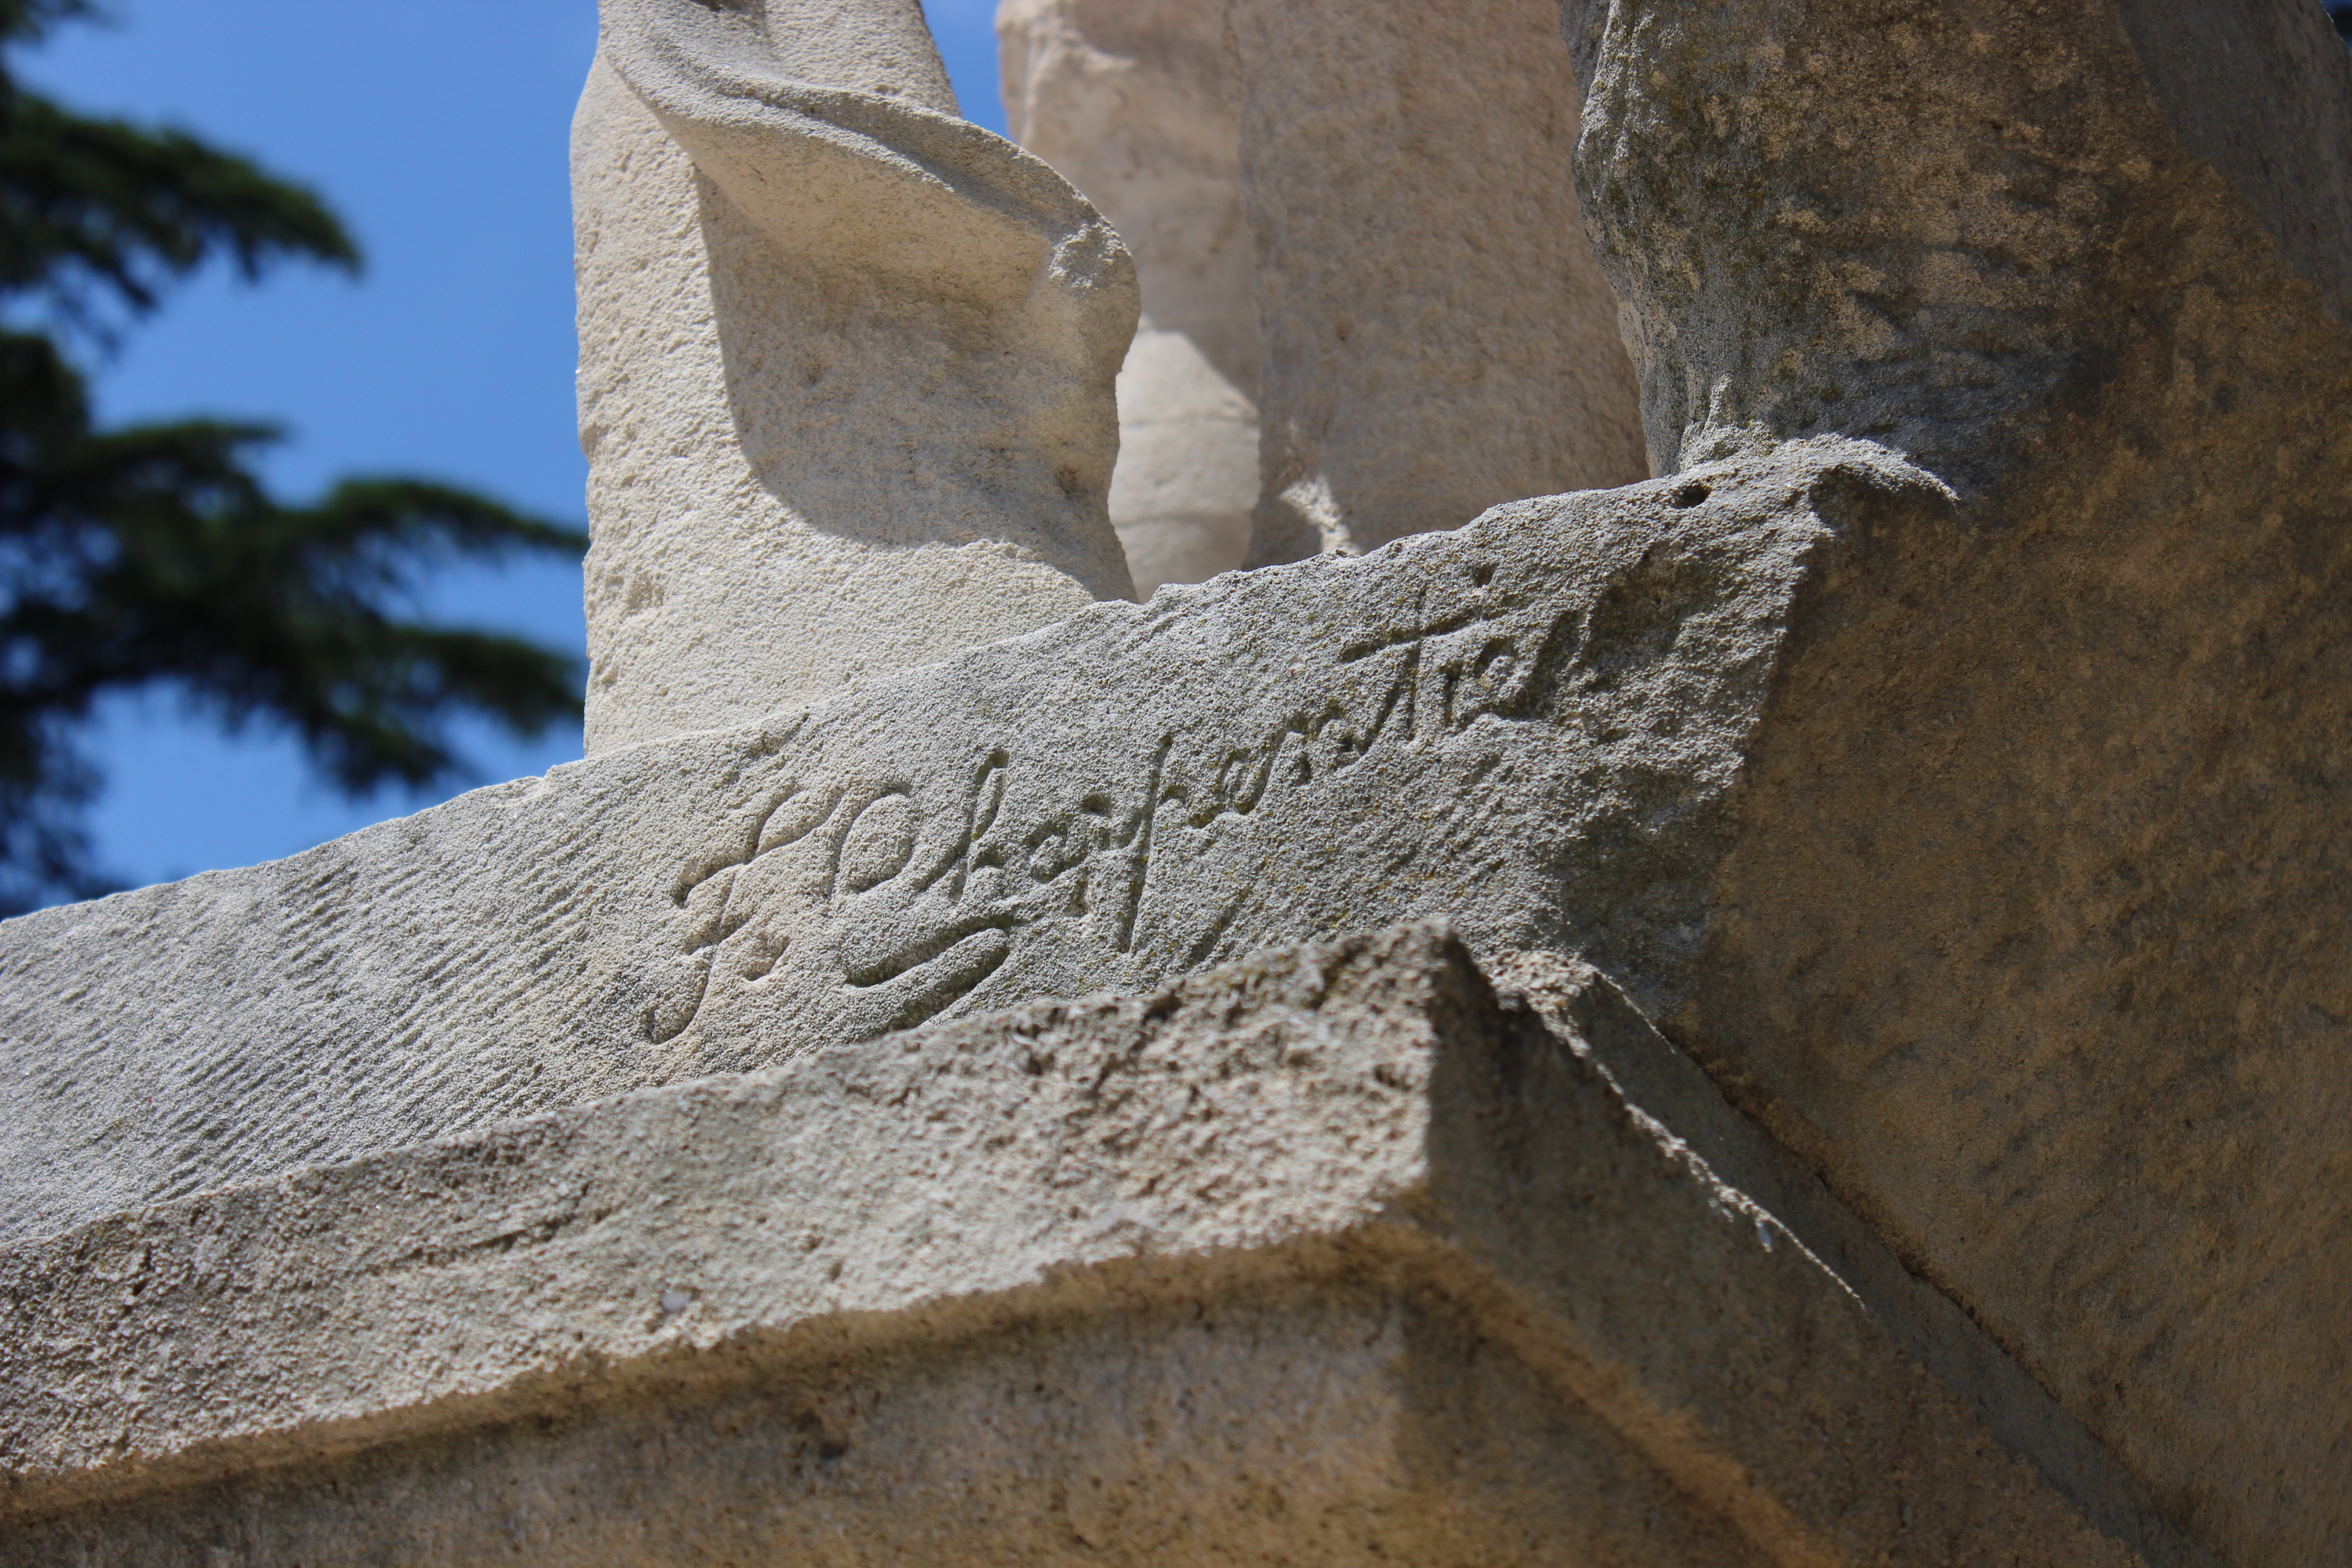
Signature of: félix charpentier